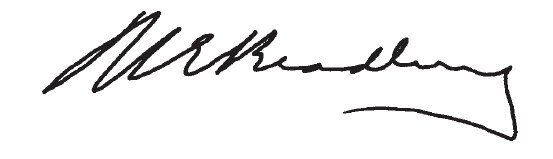
Signature of: norris bradbury